Question: What type of tax is indicated in the document, personal property or real estate?
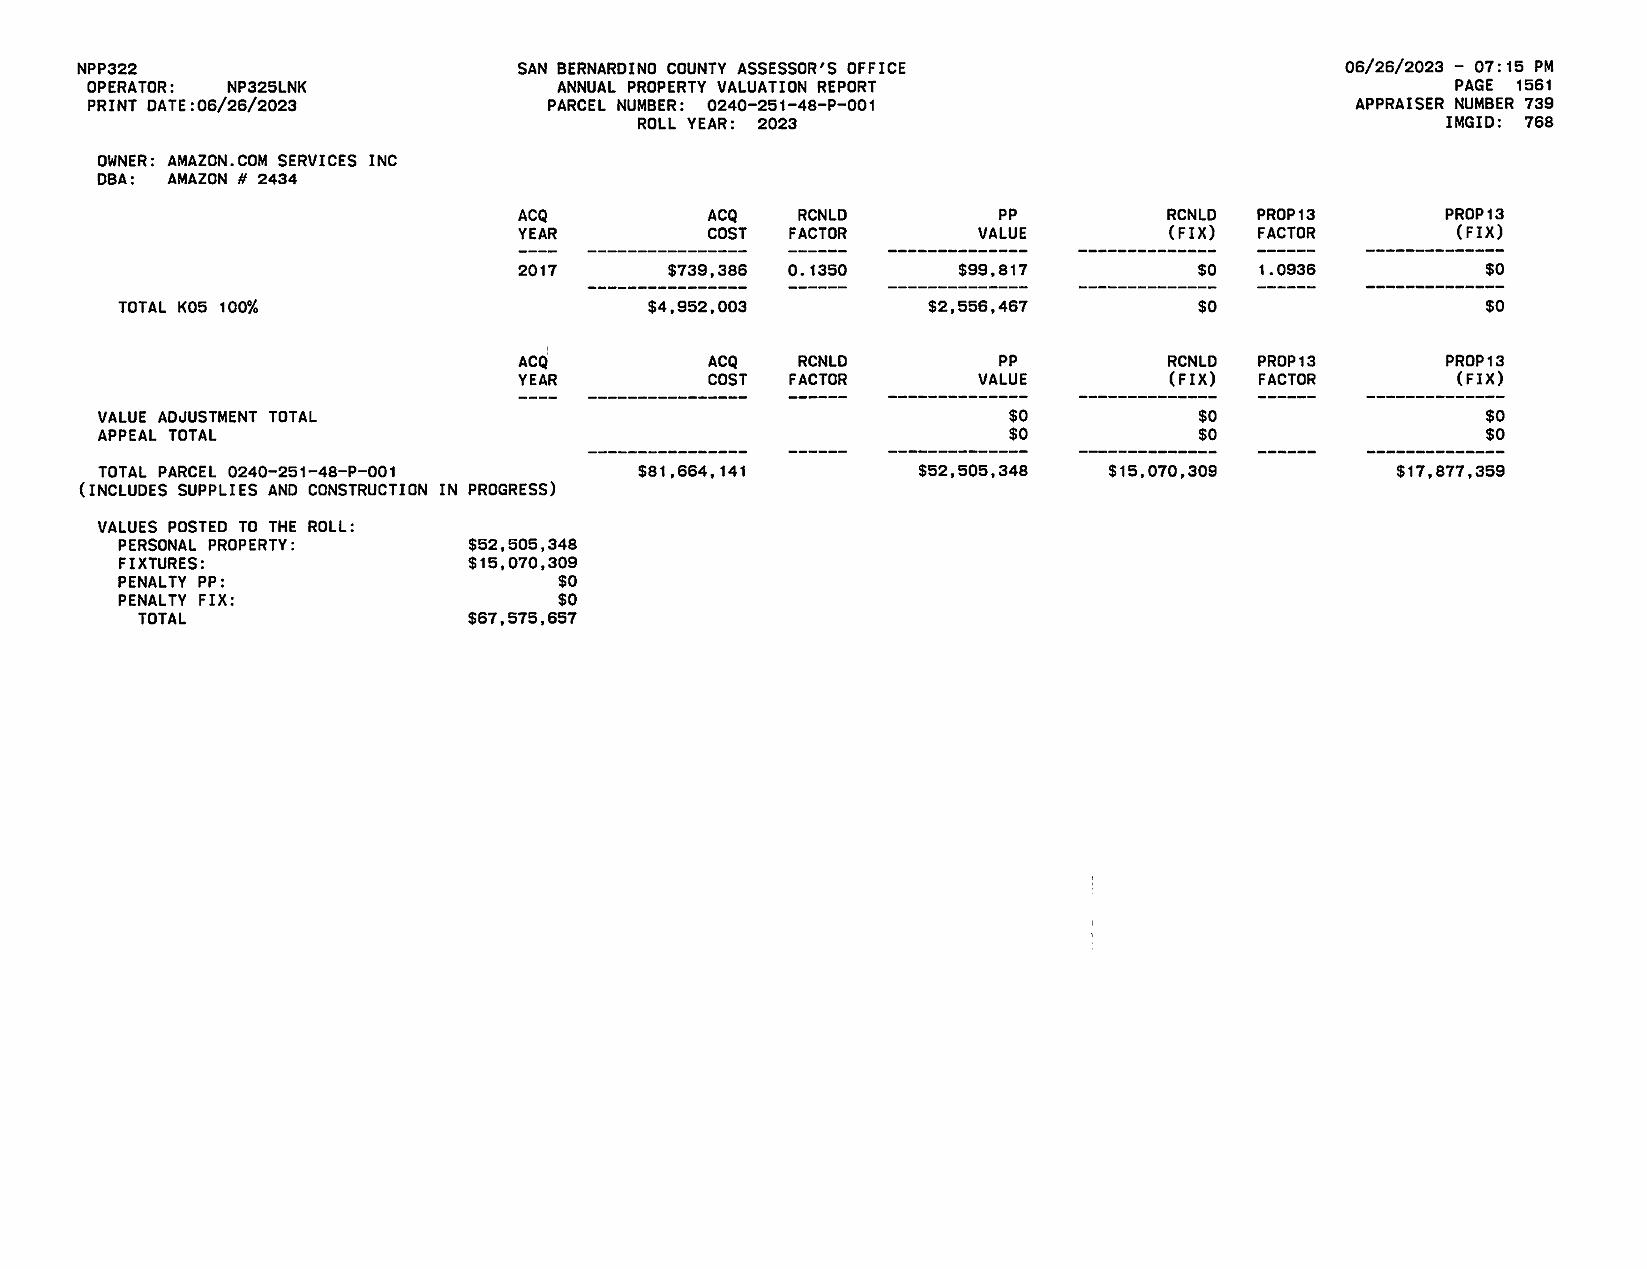
Answer: "Personal Property Tax"